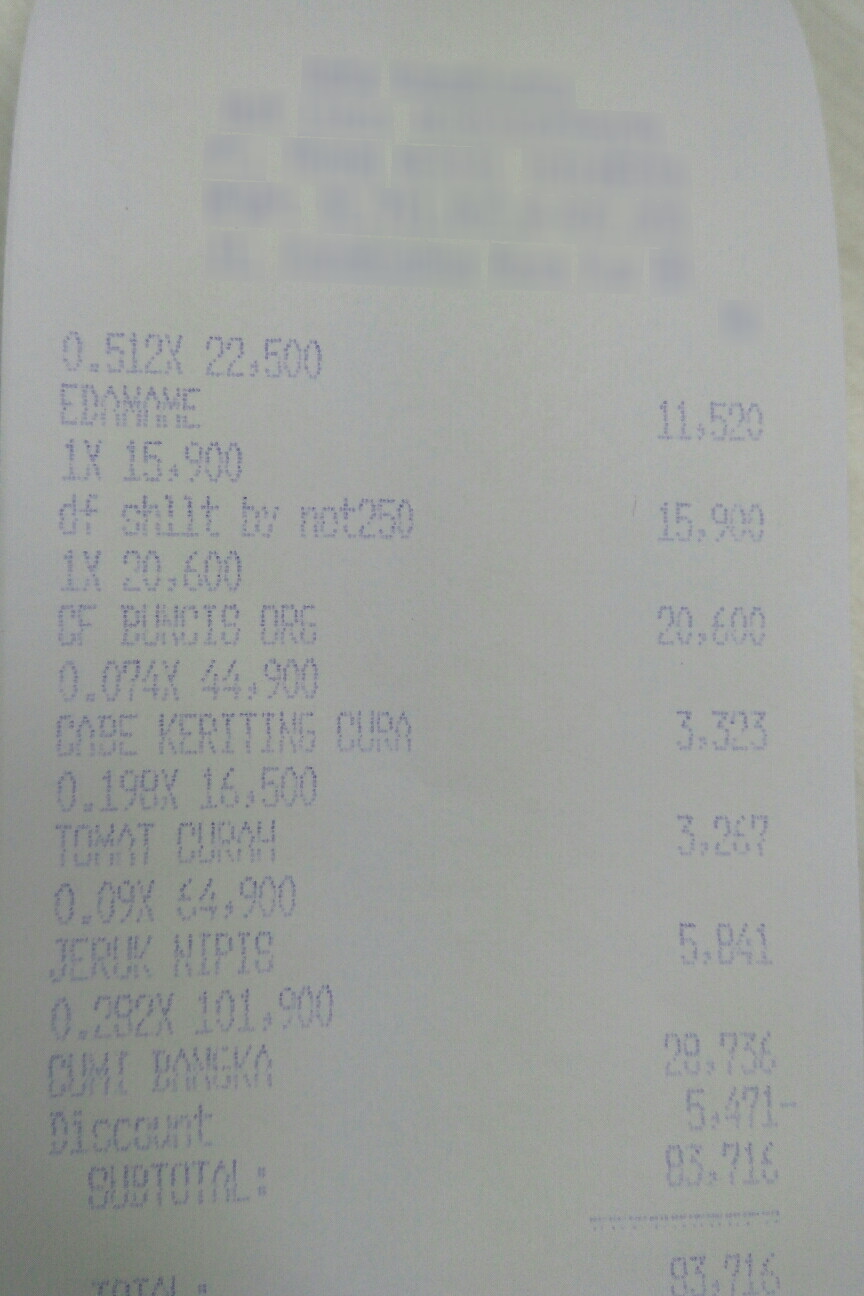
Number of items: 7
Subtotal: 83,716
Total: 83,716
OCR text regions:
text: 0.512X
text: 22,500
text: EDAMAME
text: 11,520
text: 1X
text: 15,900
text: df
text: shllt
text: by
text: not250
text: 15,900
text: 1X
text: 20,600
text: CF
text: BUNCIS
text: ORG
text: 20,600
text: 0.074X
text: 44,900
text: CABE
text: KERITING
text: CURA
text: 3,323
text: 0.198X
text: 16,500
text: TOMAT
text: CURAH
text: 3,267
text: 0.09X
text: 64,900
text: JERUK
text: NIPIS
text: 5,841
text: 0.282X
text: 101,900
text: CUMI
text: BANGKA
text: 28,736
text: Discount
text: 5,471-
text: SUBTOTAL:
text: 83,716
text: 83,716